Question: What is the property identification or parcel number listed?
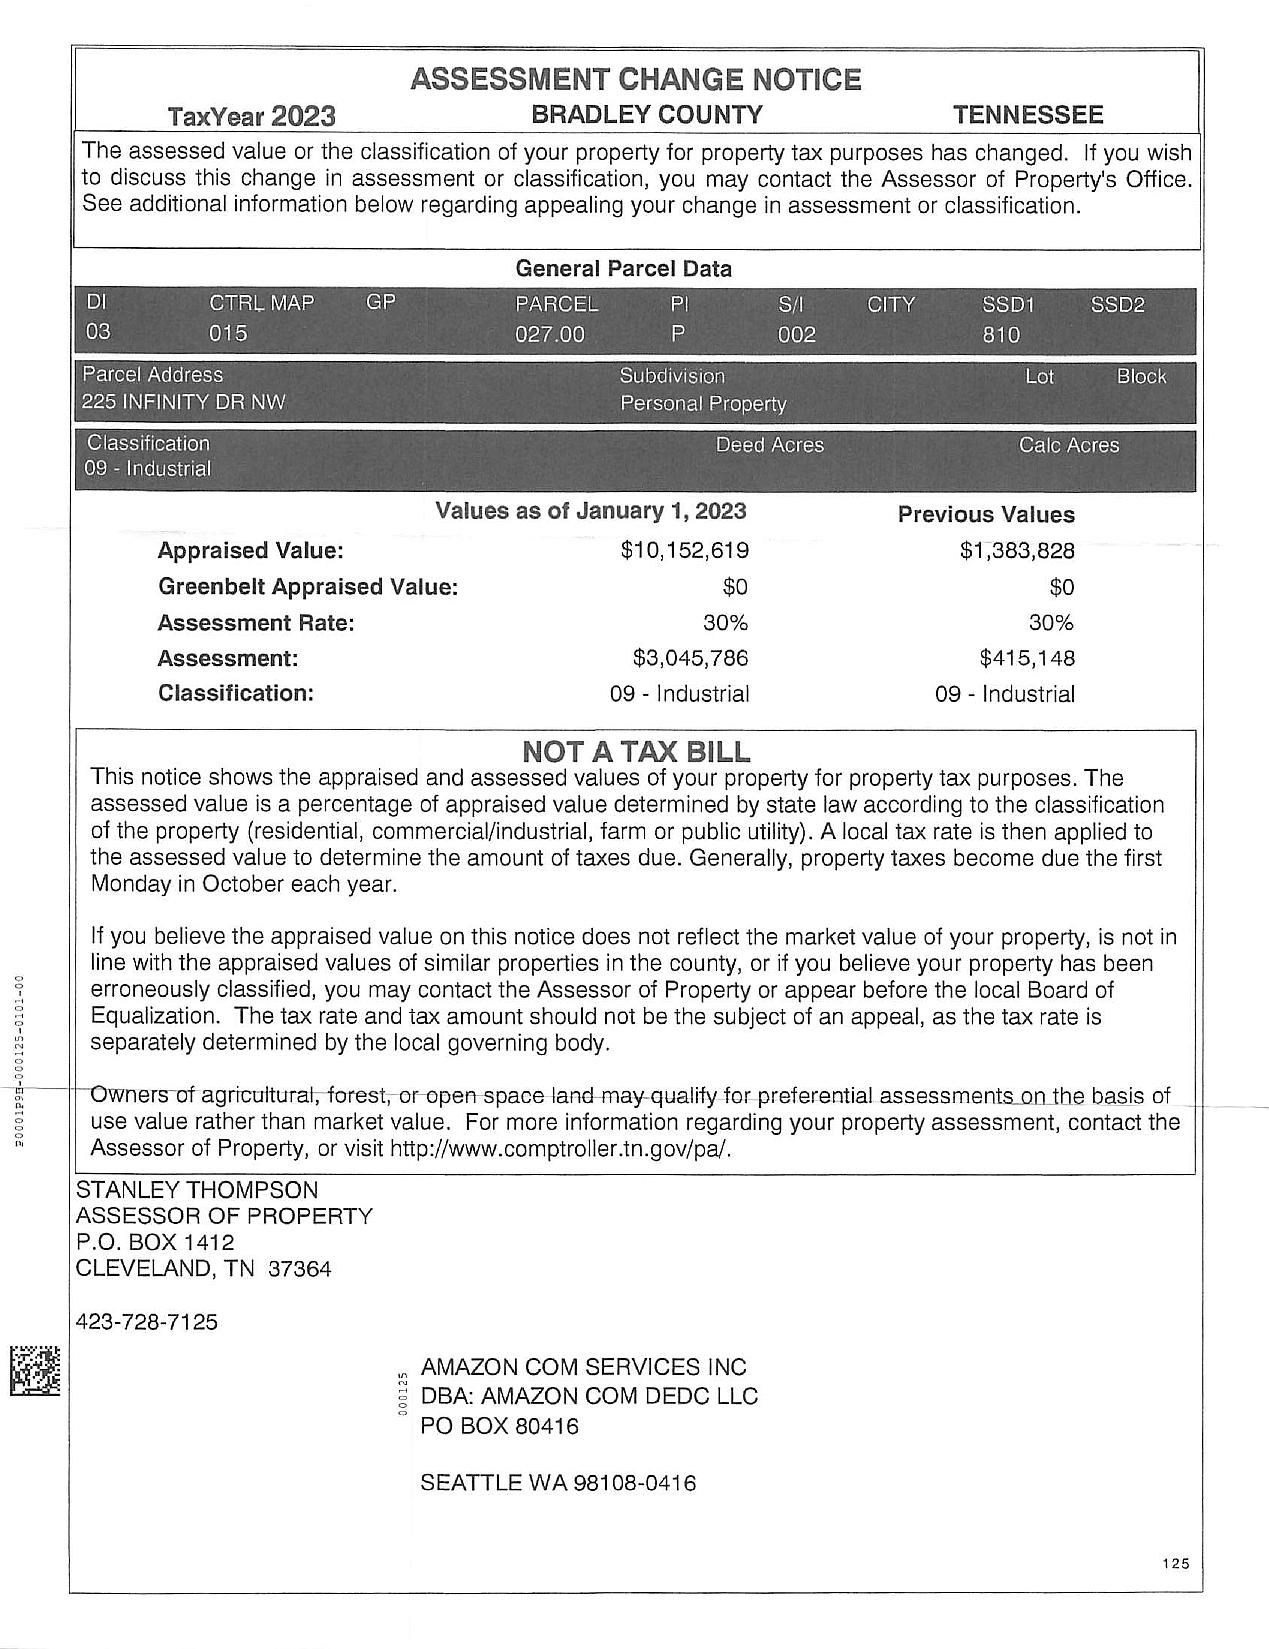
Answer: "027.00"